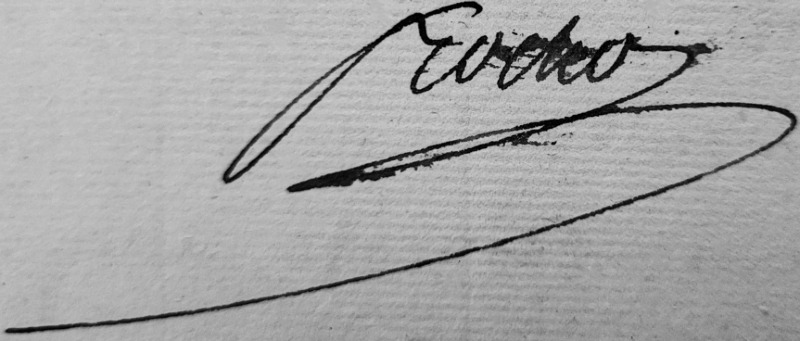
Signature of: nicolas frochot 0